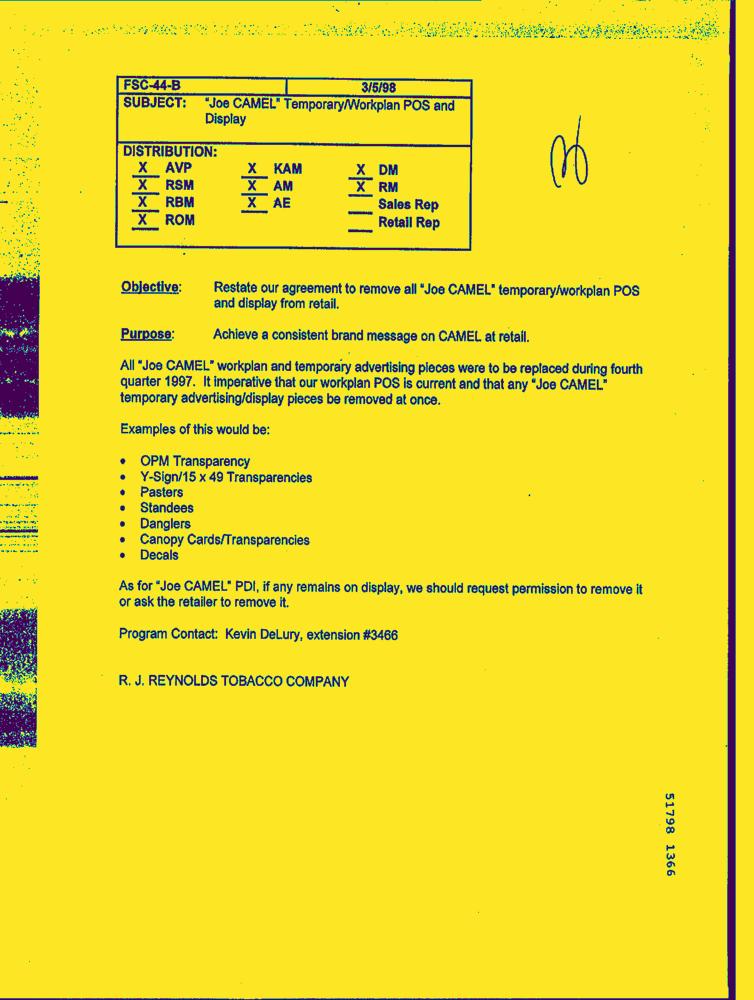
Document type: Letter-Doc